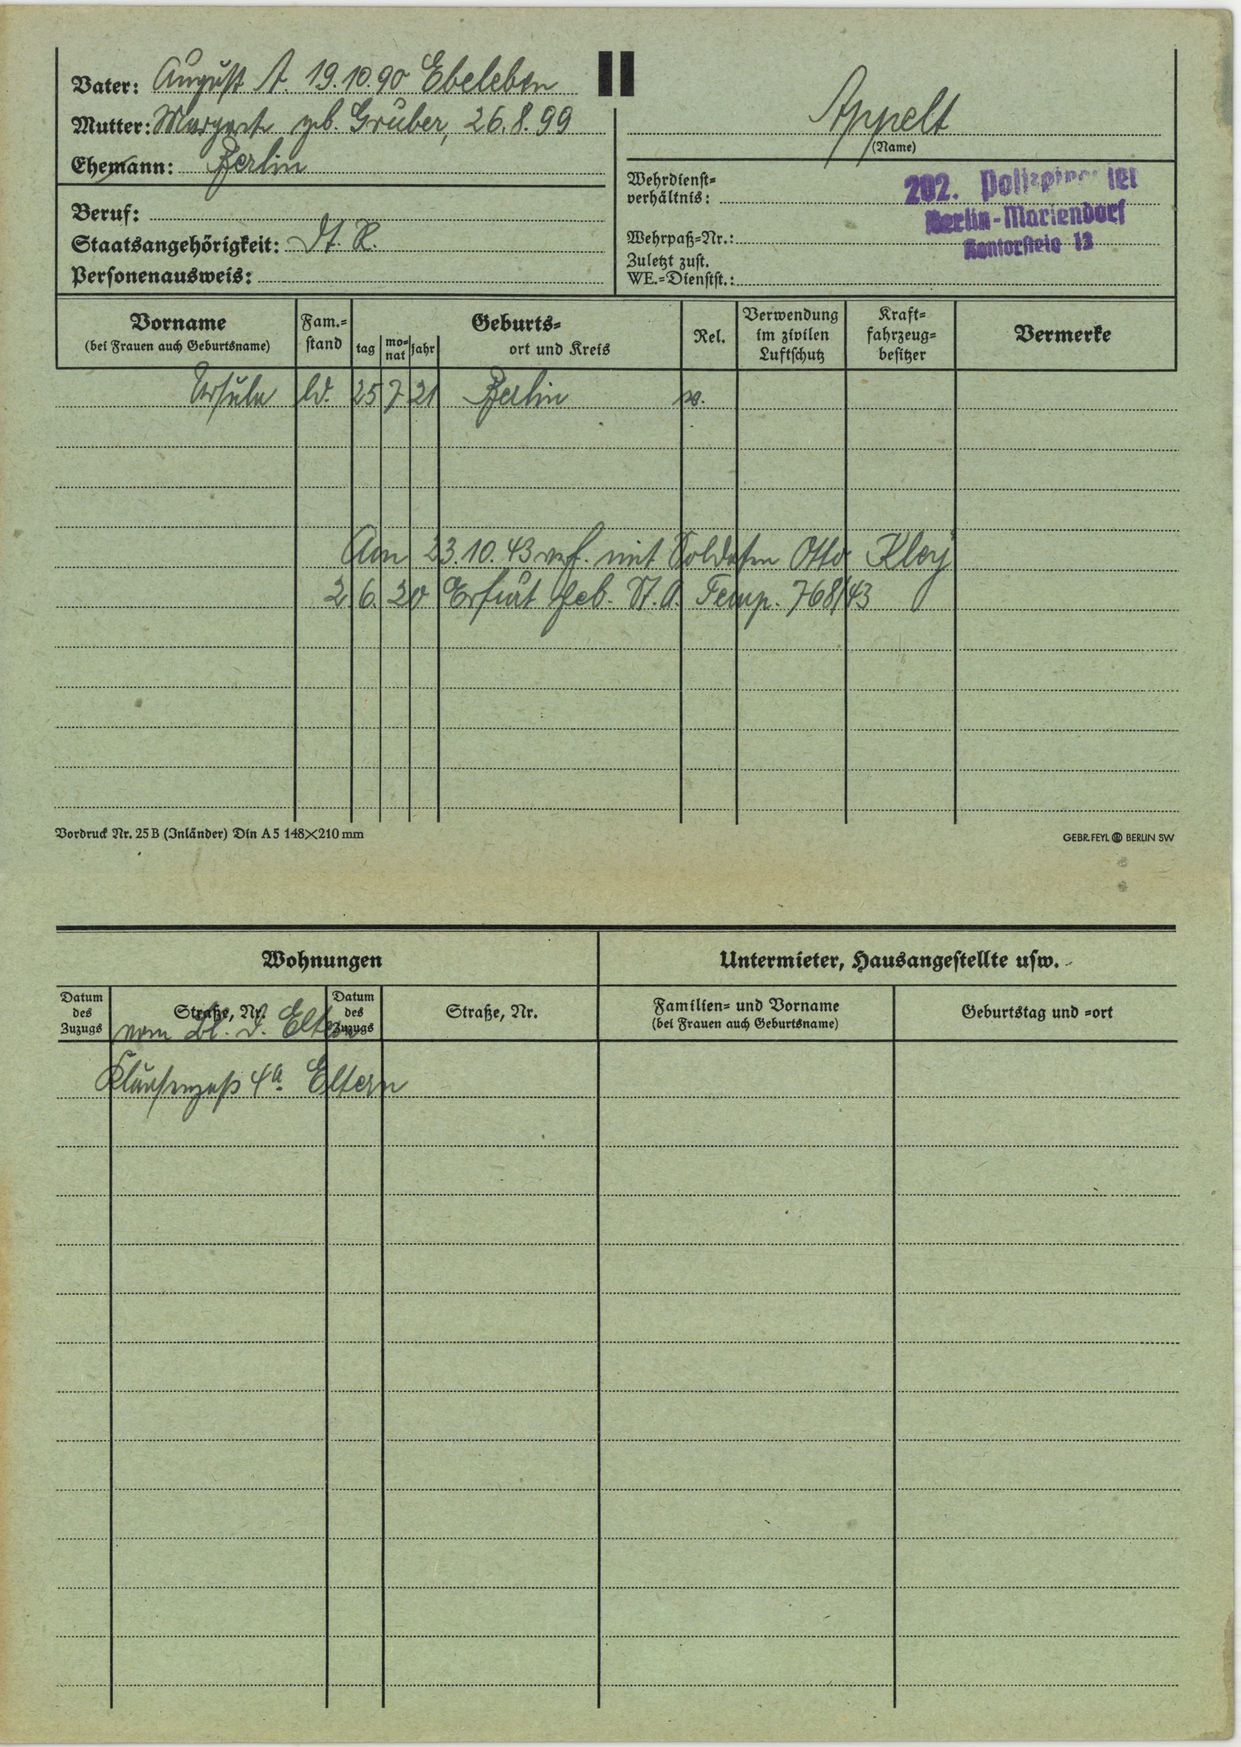
Appelt